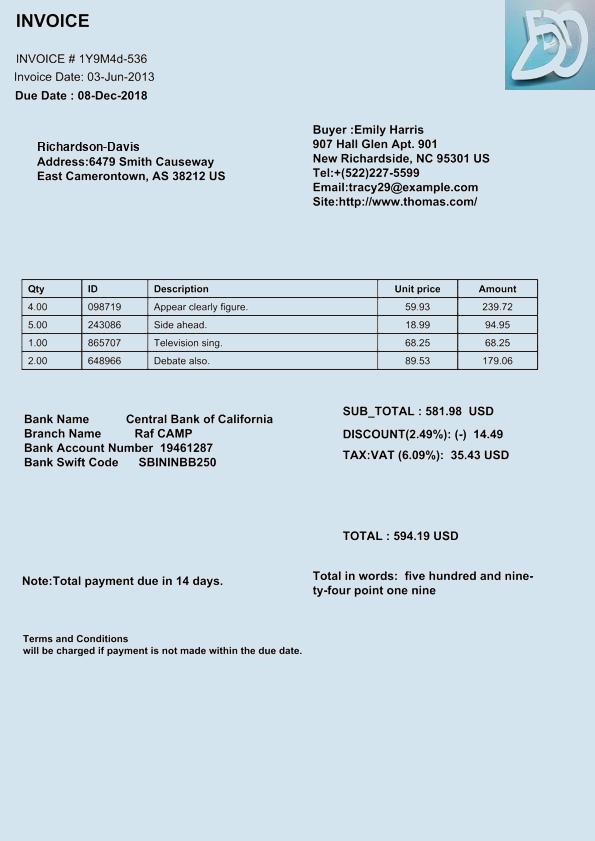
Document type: Invoice